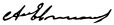
Signature of: alexandar evtimov